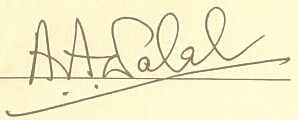
Signature of: anila dalal